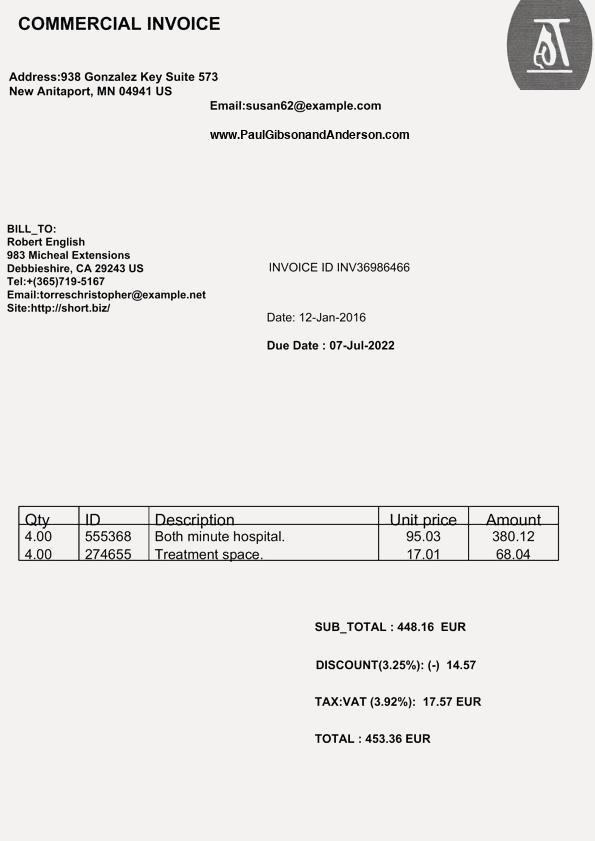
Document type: Invoice